Question: By what date must an appeal be filed according to the document?
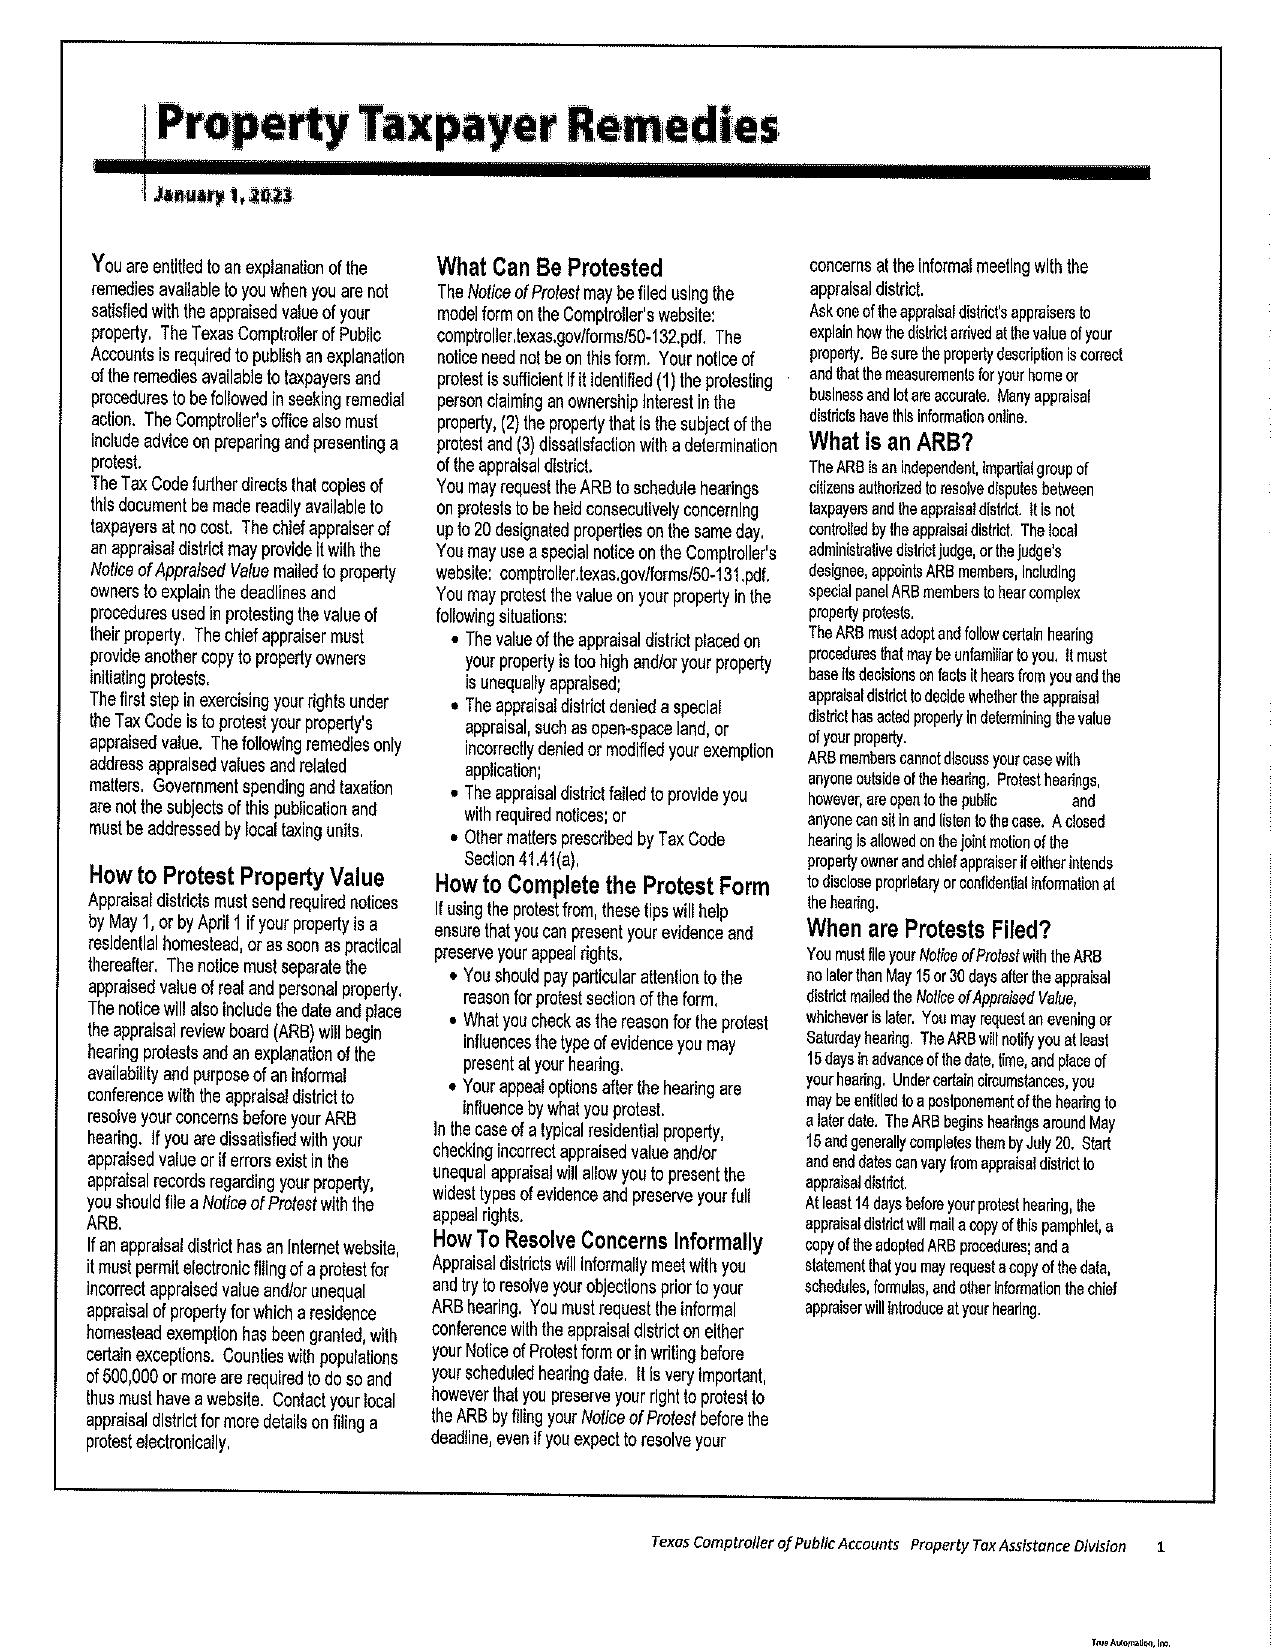
Answer: "May 15 or 30 days after the appraisal review board order is issued, whichever is later"